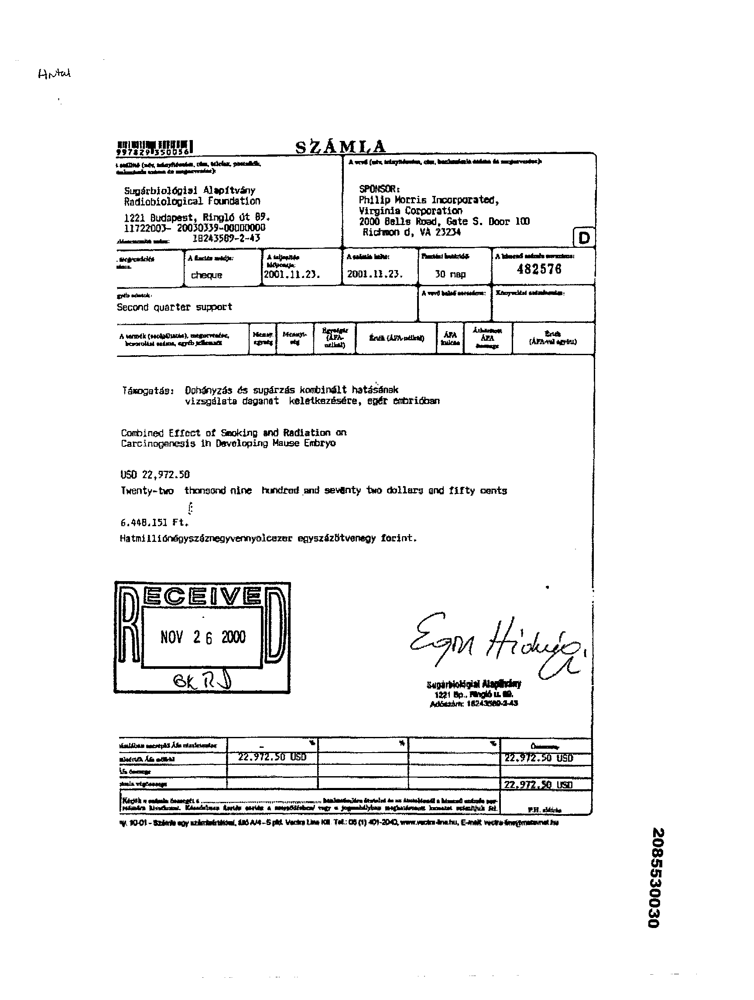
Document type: Invoice